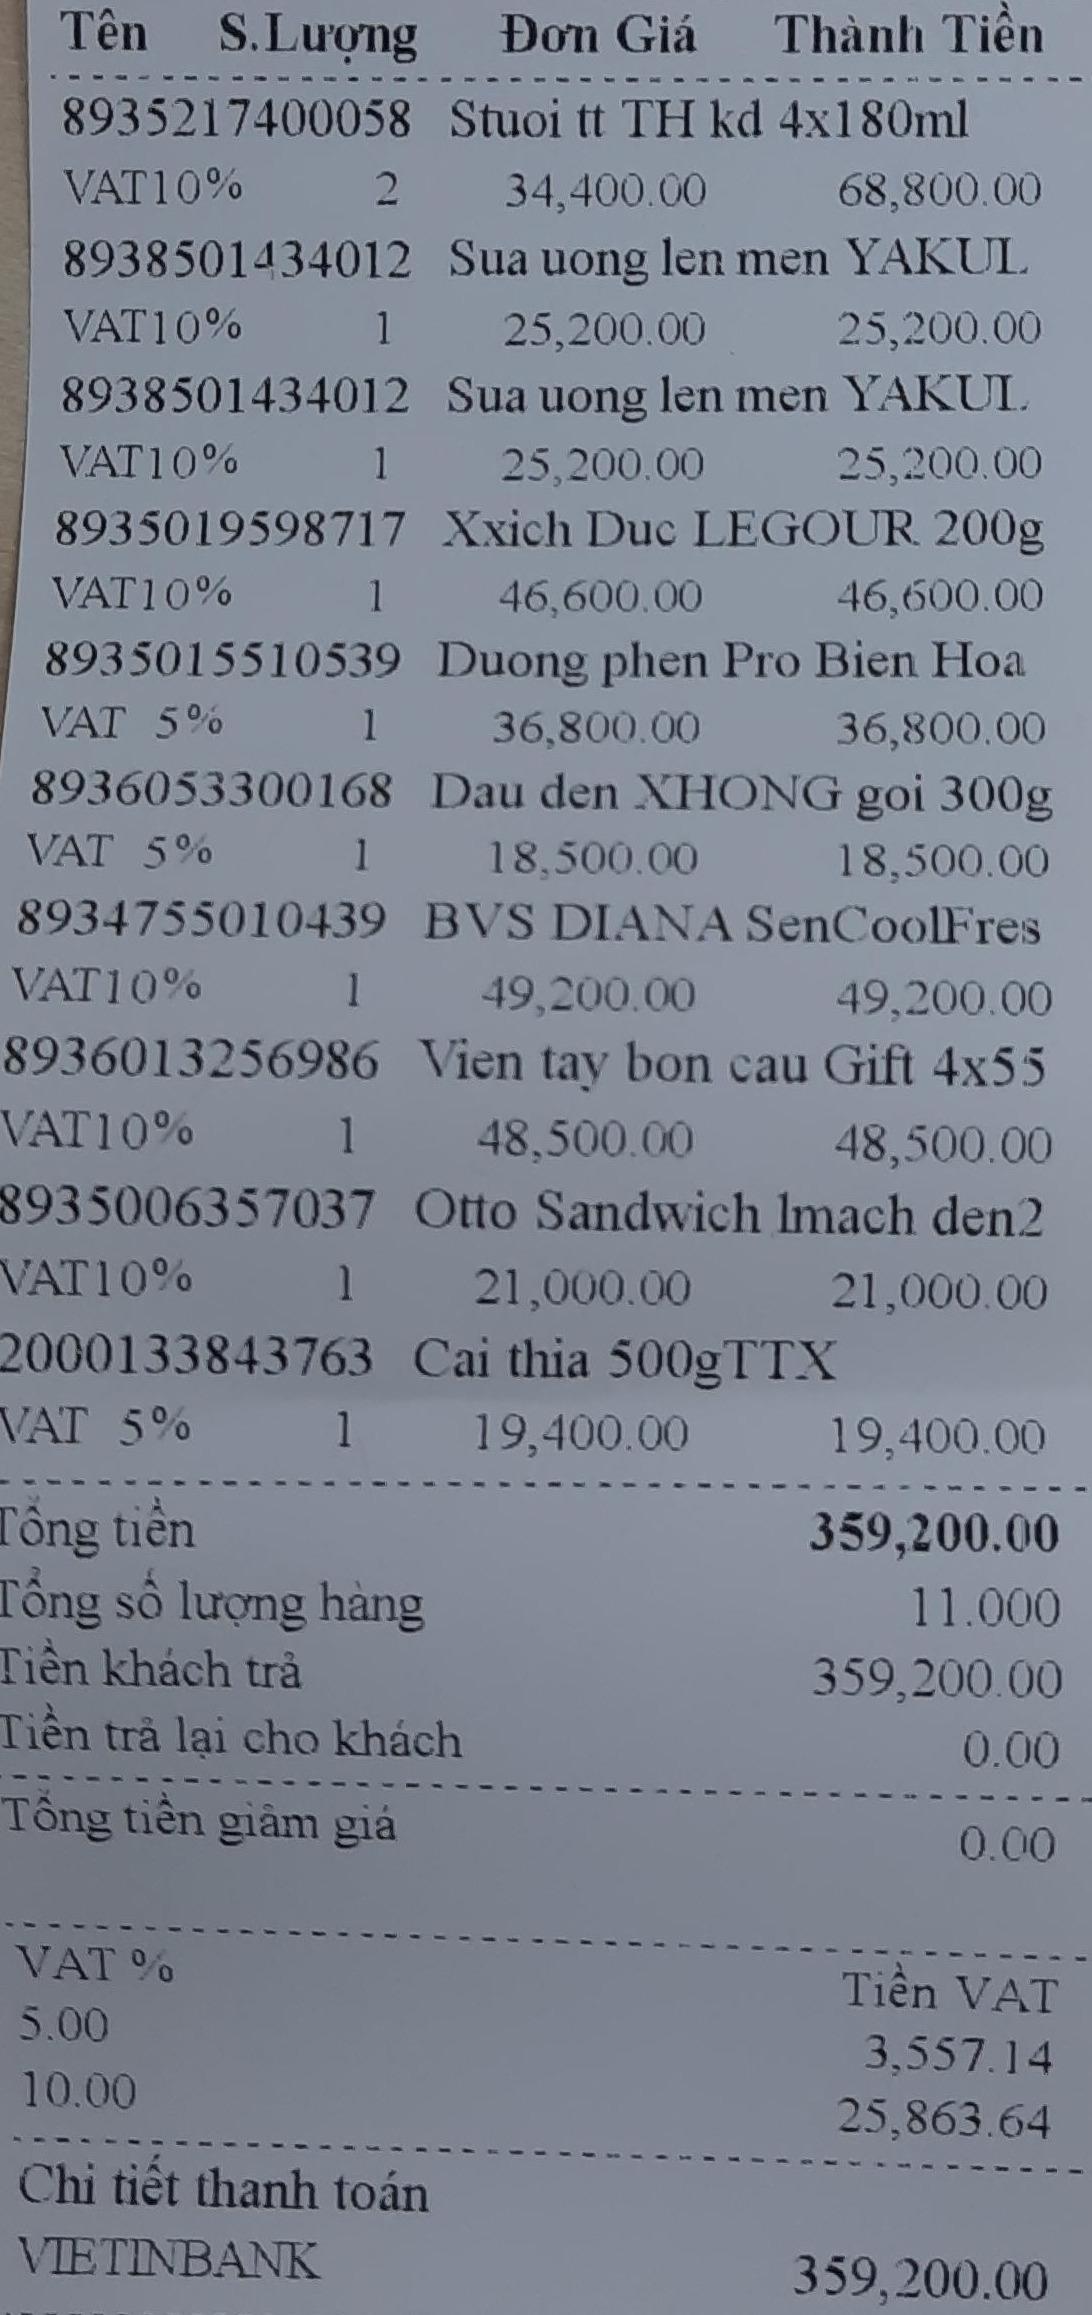
<table>
<tr>
<th>Tên</th>
<th>S.Lượng</th>
<th>Đơn Giá</th>
<th>Thành Tiền</th>
</tr>
<tr>
<td>8935217400058 Stuoi tt TH kd 4x180ml<br>VAT10%</td>
<td>2</td>
<td>34,400.00</td>
<td>68,800.00</td>
</tr>
<tr>
<td>8938501434012 Sua uong len men YAKUL<br>VAT10%</td>
<td>1</td>
<td>25,200.00</td>
<td>25,200.00</td>
</tr>
<tr>
<td>8938501434012 Sua uong len men YAKUL<br>VAT10%</td>
<td>1</td>
<td>25,200.00</td>
<td>25,200.00</td>
</tr>
<tr>
<td>8935019598717 Xxich Duc LEGOUR 200g<br>VAT10%</td>
<td>1</td>
<td>46,600.00</td>
<td>46,600.00</td>
</tr>
<tr>
<td>8935015510539 Duong phen Pro Bien Hoa<br>VAT 5%</td>
<td>1</td>
<td>36,800.00</td>
<td>36,800.00</td>
</tr>
<tr>
<td>8936053300168 Dau den XHONG goi 300g<br>VAT 5%</td>
<td>1</td>
<td>18,500.00</td>
<td>18,500.00</td>
</tr>
<tr>
<td>8934755010439 BVS DIANA SenCoolFres<br>VAT10%</td>
<td>1</td>
<td>49,200.00</td>
<td>49,200.00</td>
</tr>
<tr>
<td>8936013256986 Vien tay bon cau Gift 4x55<br>VAT10%</td>
<td>1</td>
<td>48,500.00</td>
<td>48,500.00</td>
</tr>
<tr>
<td>8935006357037 Otto Sandwich Imach den2<br>VAT10%</td>
<td>1</td>
<td>21,000.00</td>
<td>21,000.00</td>
</tr>
<tr>
<td>2000133843763 Cai thia 500gTTX<br>VAT 5%</td>
<td>1</td>
<td>19,400.00</td>
<td>19,400.00</td>
</tr>
</table>

Tổng tiền 359,200.00
Tổng số lượng hàng 11.000
Tiền khách trả 359,200.00
Tiền trả lại cho khách 0.00
Tổng tiền giảm giá 0.00

VAT % Tiền VAT
5.00 3,557.14
10.00 25,863.64

Chi tiết thanh toán
VIETINBANK 359,200.00